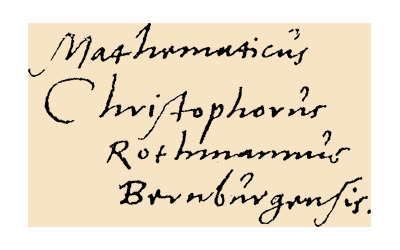
Signature of: christoph rothmann